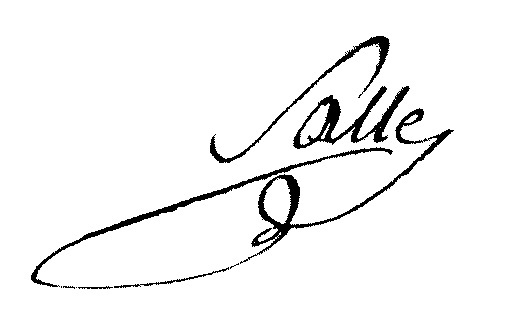
Signature of: jean baptiste salle